Question: What is the main concern?
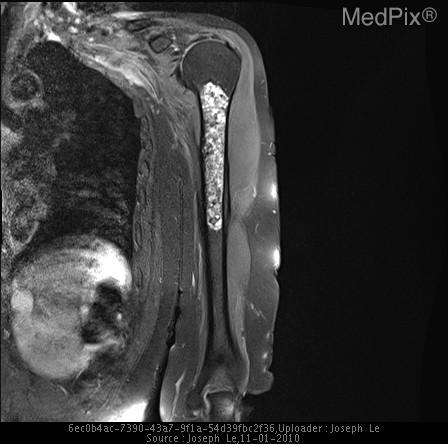
Answer: The findings suggest •  Intramedullary "popcorn-like" calcifications in the left humeral shaft on the chest radiograph.  NOTE: Metallic "nipple marker" beads
•  Followup MRI shows a well-defined intramedullary mass within the proximal left humerus diaphysis.  T2 hyperintense matrix with predominantly T1 isointense to slightly hypointense signal.
•  There is diffuse robust enhancement present.  Minimal endosteal scalloping is seen.  There is no cortical breakthrough or periosteal reaction to suggest an aggressive lesion.  Nor is there surrounding soft tissue component.. Fat-suppressed T2. Mass is centrally positioned,filling the entire caliber of the medullary cavity with heterogenous hyperintense T2 signal compatible with a chondroid matrix.. The patient might have a history of 67 year old asymptomatic woman presented for screening chest radiograph..